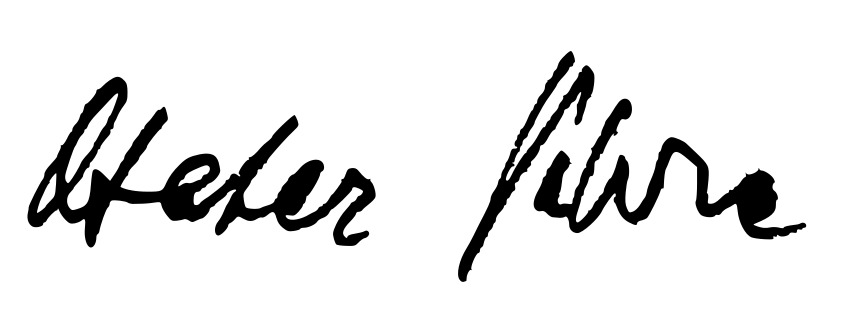
Signature of: otakar vávra